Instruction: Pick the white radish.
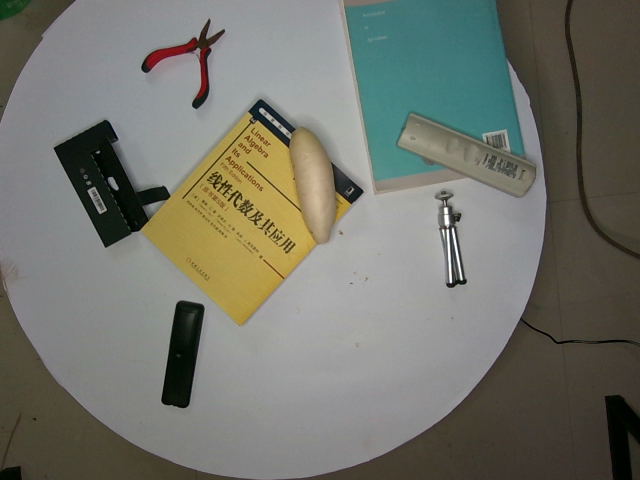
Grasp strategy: vertical